Question: Explain the disease:
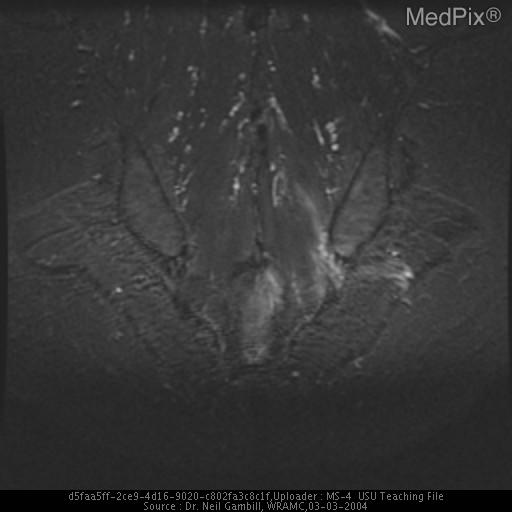
Answer: The disease is discussed as: Chondrosarcoma encompasses 20-25% of all bone sarcomas and is the second most frequent malignant bone tumor of the spine after chordoma (3-12% arise in the spine).  The average age of onset is in the adult between the ages of 40- 60 with a greater predisposition for men.  The distribution is more common in the flat bones, especially the shoulder and pelvis.  The presentation is most commonly of the exostotic type, as a large calcified mass in a vertebral body developing into the paraspinal tissue.  The center of the tumor is often calcified with stippling and mottling with underlying bone distruction with a thick cap of sarcomatous cartilage surrounding the calcified mass. The causes include de novo appearance, malignant transformation of an enchondroma, or development from the cartilaginous cap of an osteochondroma.  The clinical hx is often one of an indolent pain, swelling, with a progressive increase in size to the point of compression of neighboring organs, nerve root, or spinal cord compression.  The cartilage emits a high T2 signal on MRI.  Treatment is radical surgical resection due to the fact that the tumor is very refractory to chemotherapy.   Incidently, most tumors are discovered late in presentation forcing a piecemeal resection and increased recurrence post-op.  The dedifferentiated chondrosarcoma a low-grade tumor often transforms into osteosarcoma or malignant fibrous histiocytoma and becomes responsive to chemotherapy.  Prognosis is that a low-grade lesion has a 90% 10-year survival, while high-grade have 20-40% 10-year survival. Follow-up with plain films to screen for recurrence.